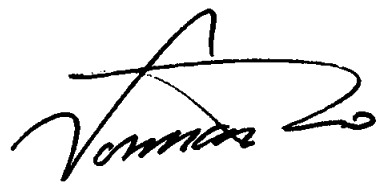
Signature of: q60694265